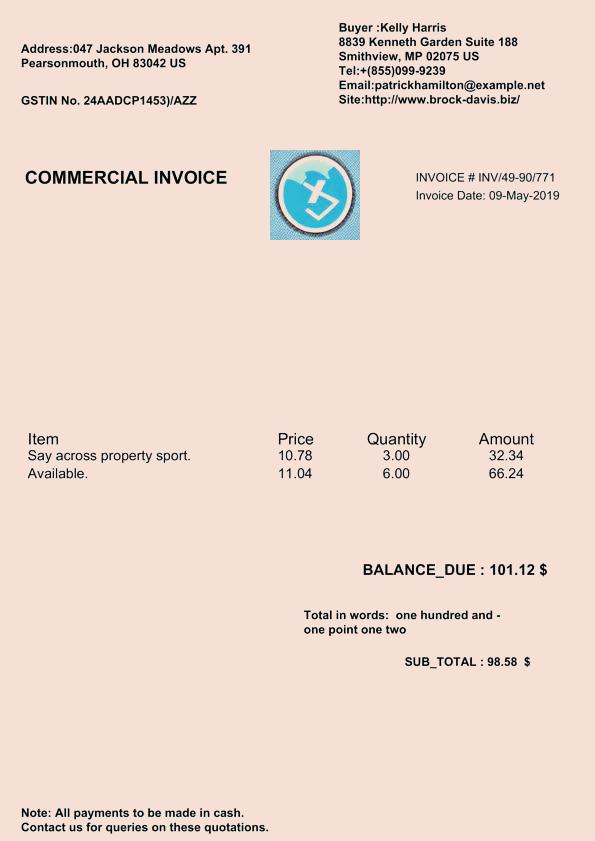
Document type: Invoice